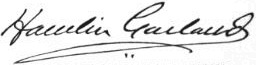
Signature of: hamlin garland